Question: How is the property described in the document?
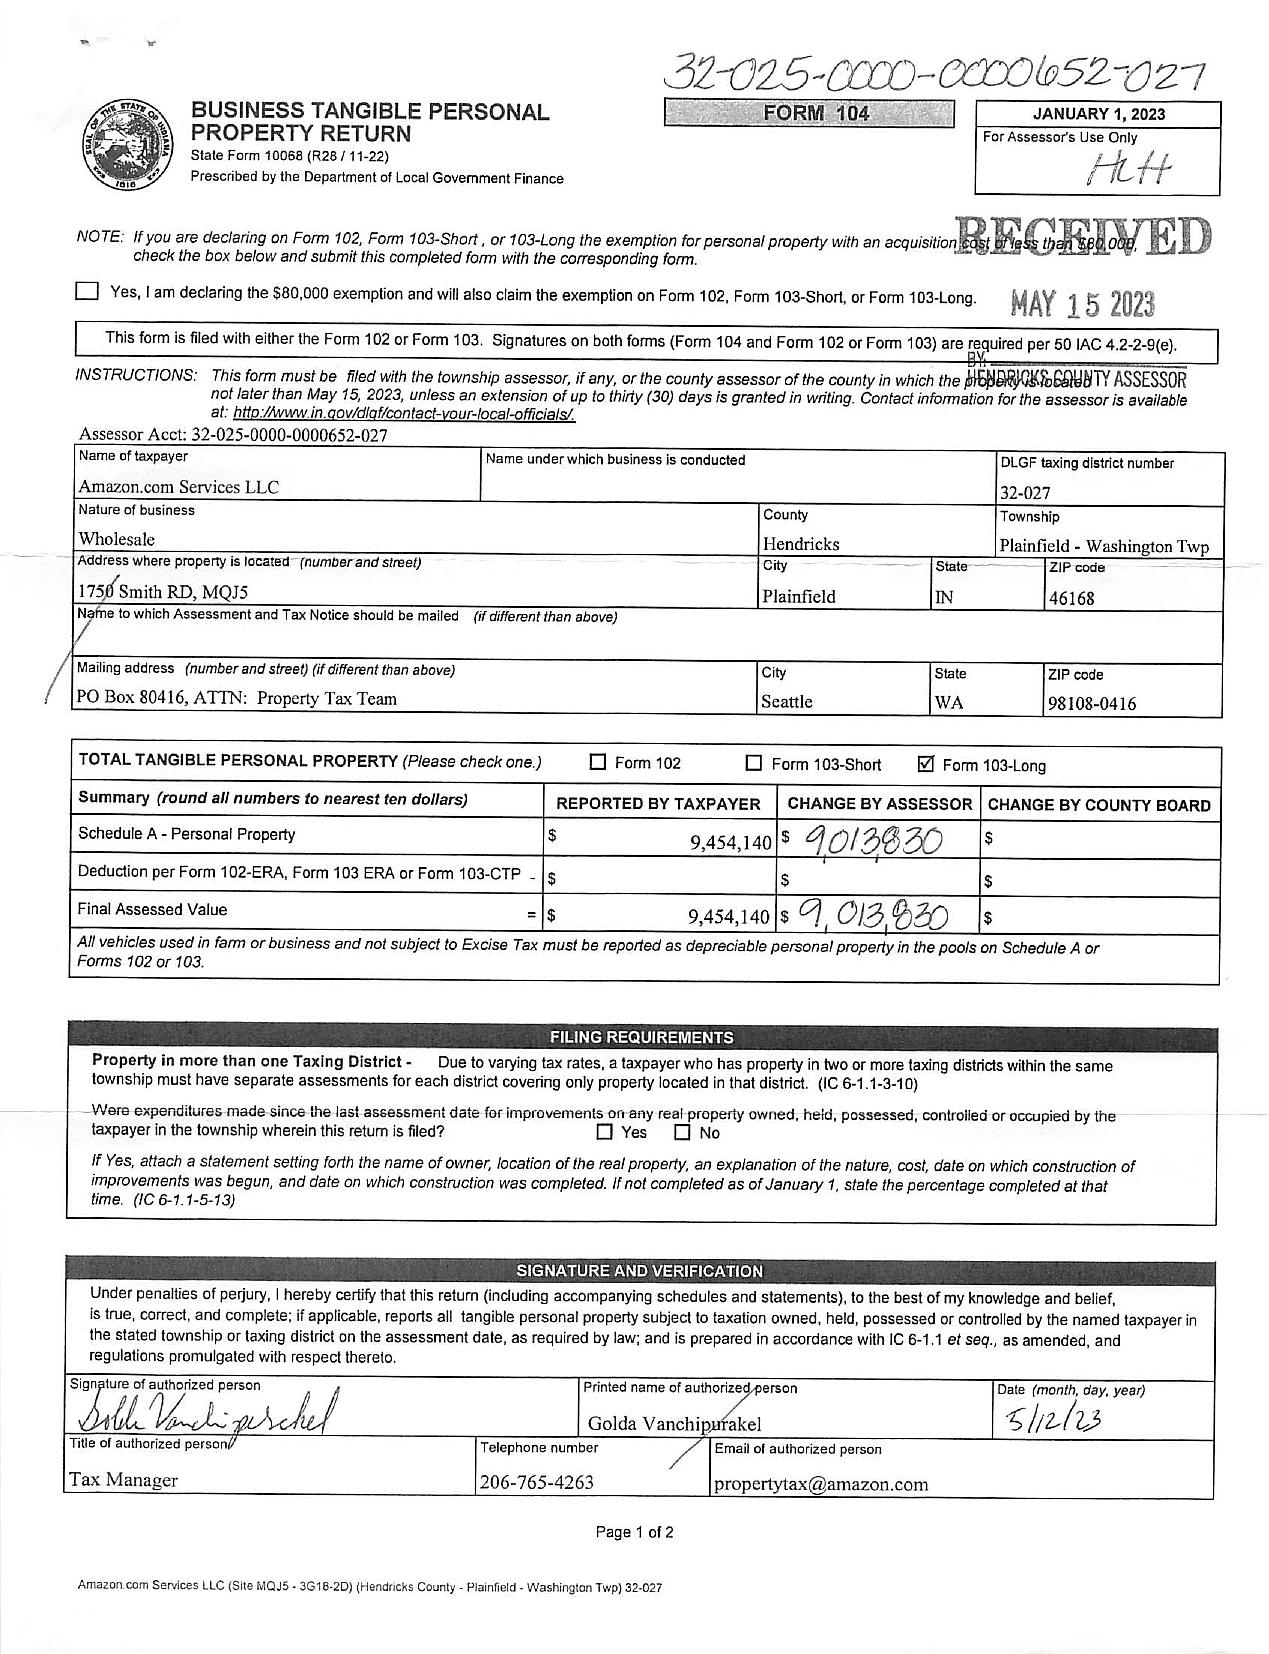
Answer: "Wholesale"